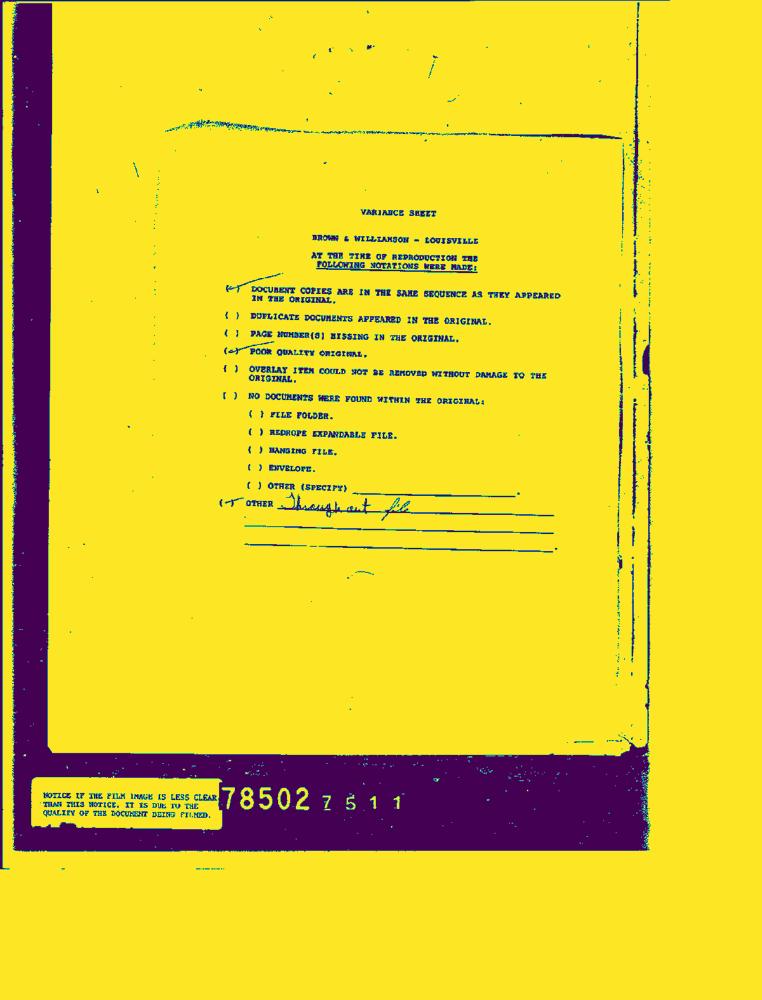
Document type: AD